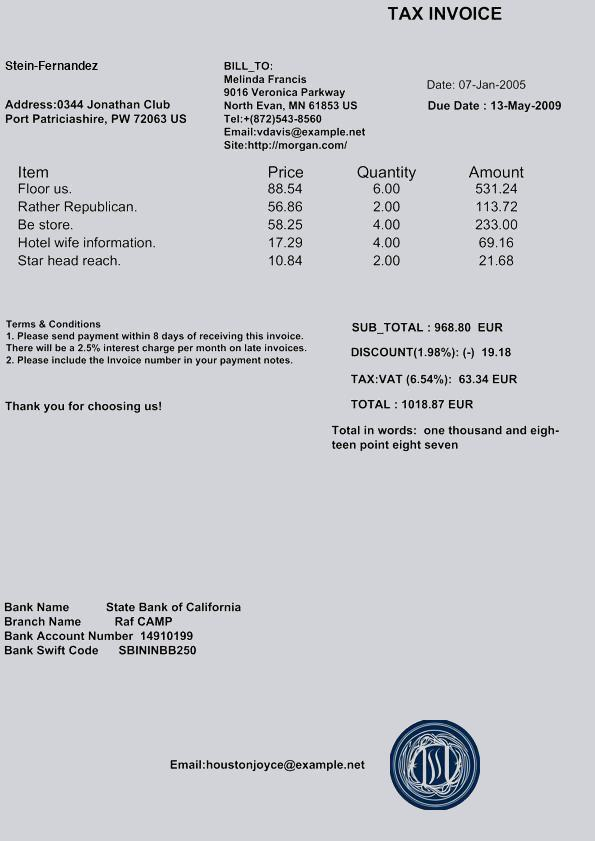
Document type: Invoice